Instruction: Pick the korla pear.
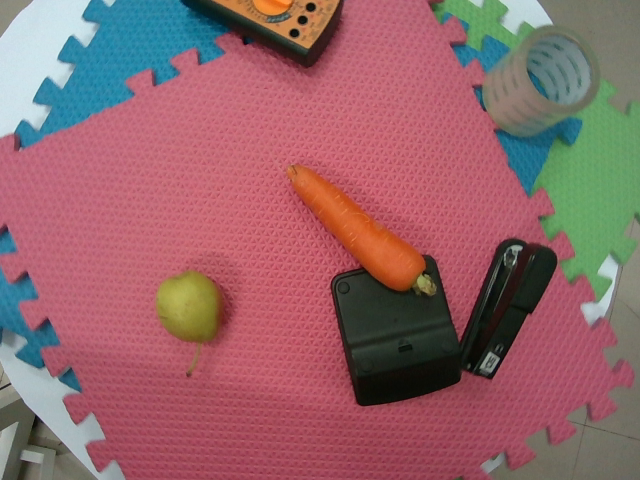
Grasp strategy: vertical